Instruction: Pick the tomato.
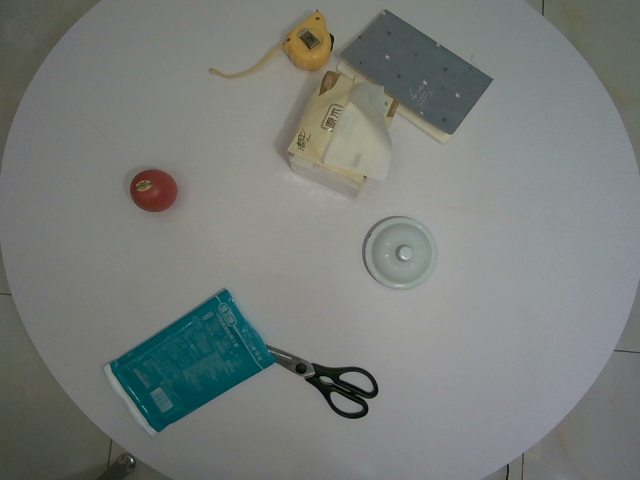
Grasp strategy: vertical